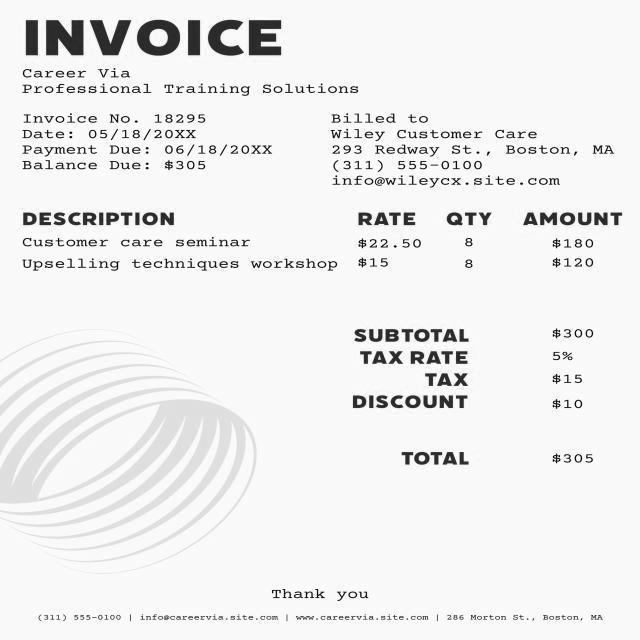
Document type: Invoice